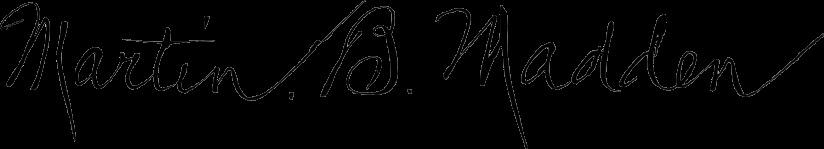
Signature of: martin barnaby madden